Question: In what way does the history help explain the case?
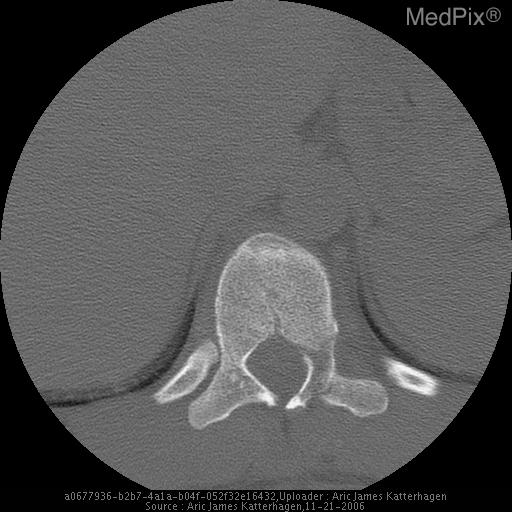
Answer: The patient's history of 21 year old man with back pain after a motor vehicle accident. is key in understanding the case.